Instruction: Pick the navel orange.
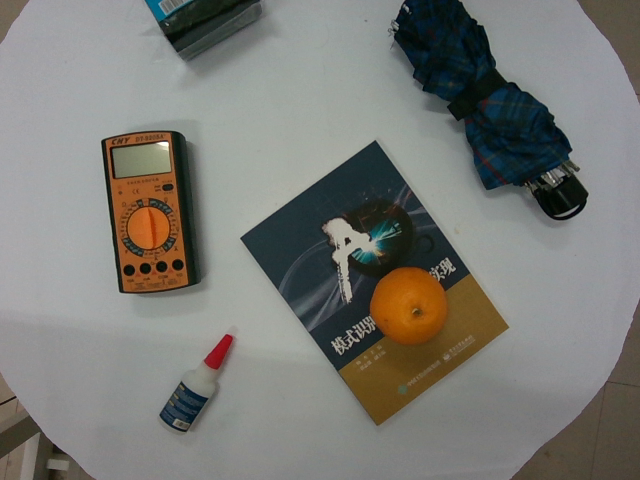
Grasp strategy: vertical